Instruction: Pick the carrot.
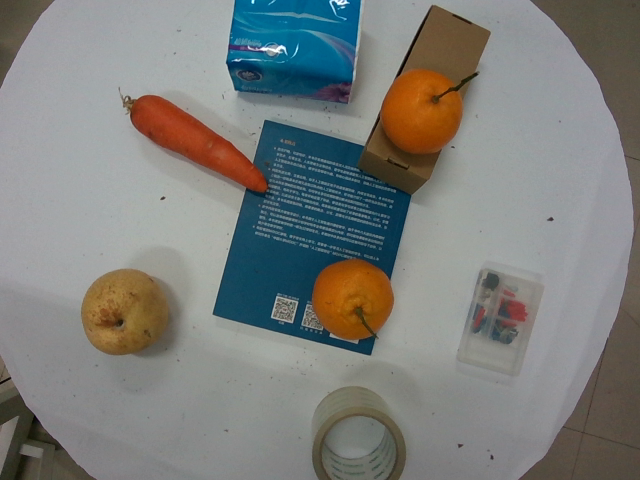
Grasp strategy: vertical